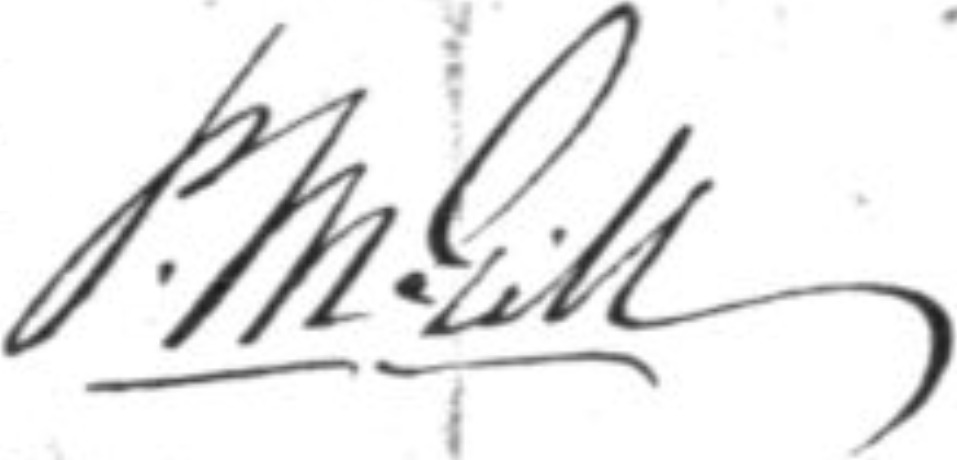
Signature of: peter mcgill